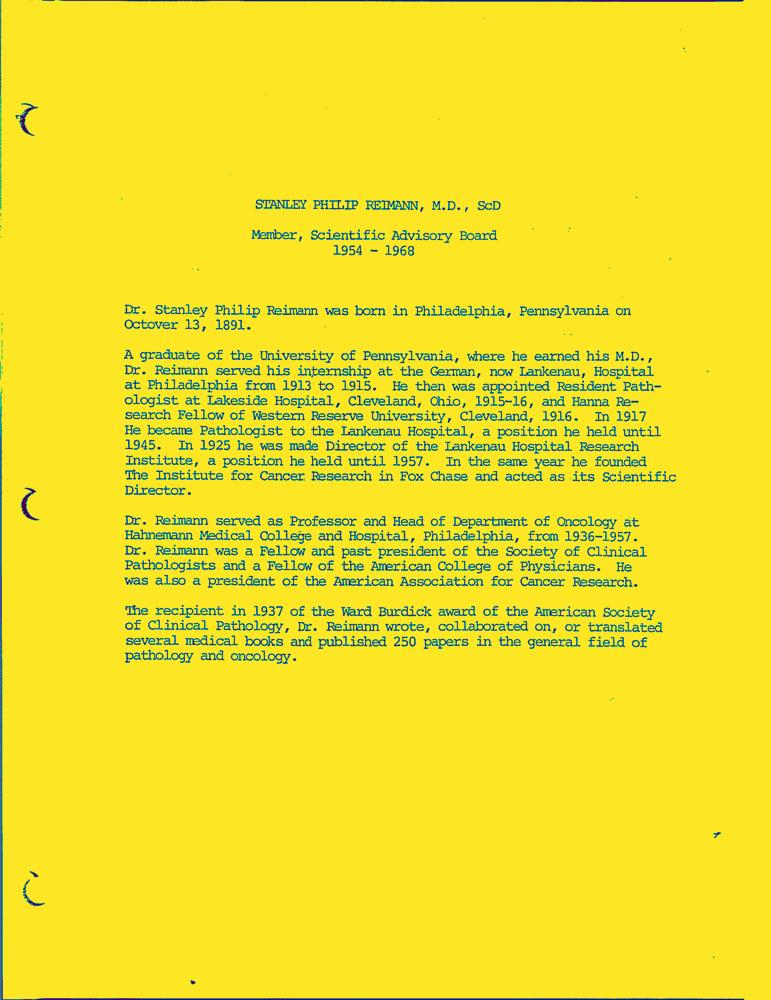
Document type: Resume-Doc